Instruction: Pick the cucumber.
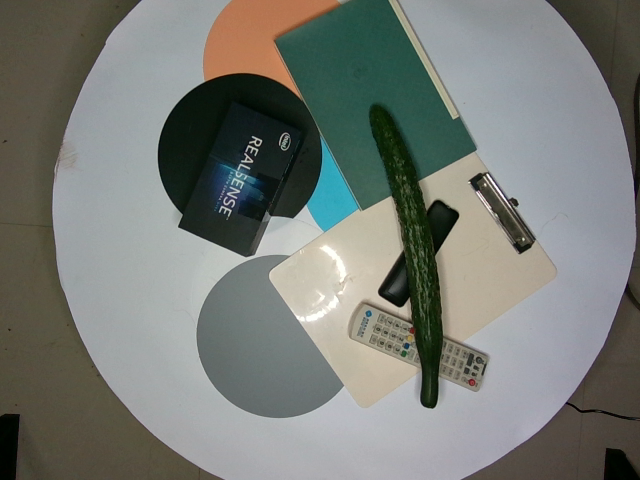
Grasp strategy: vertical